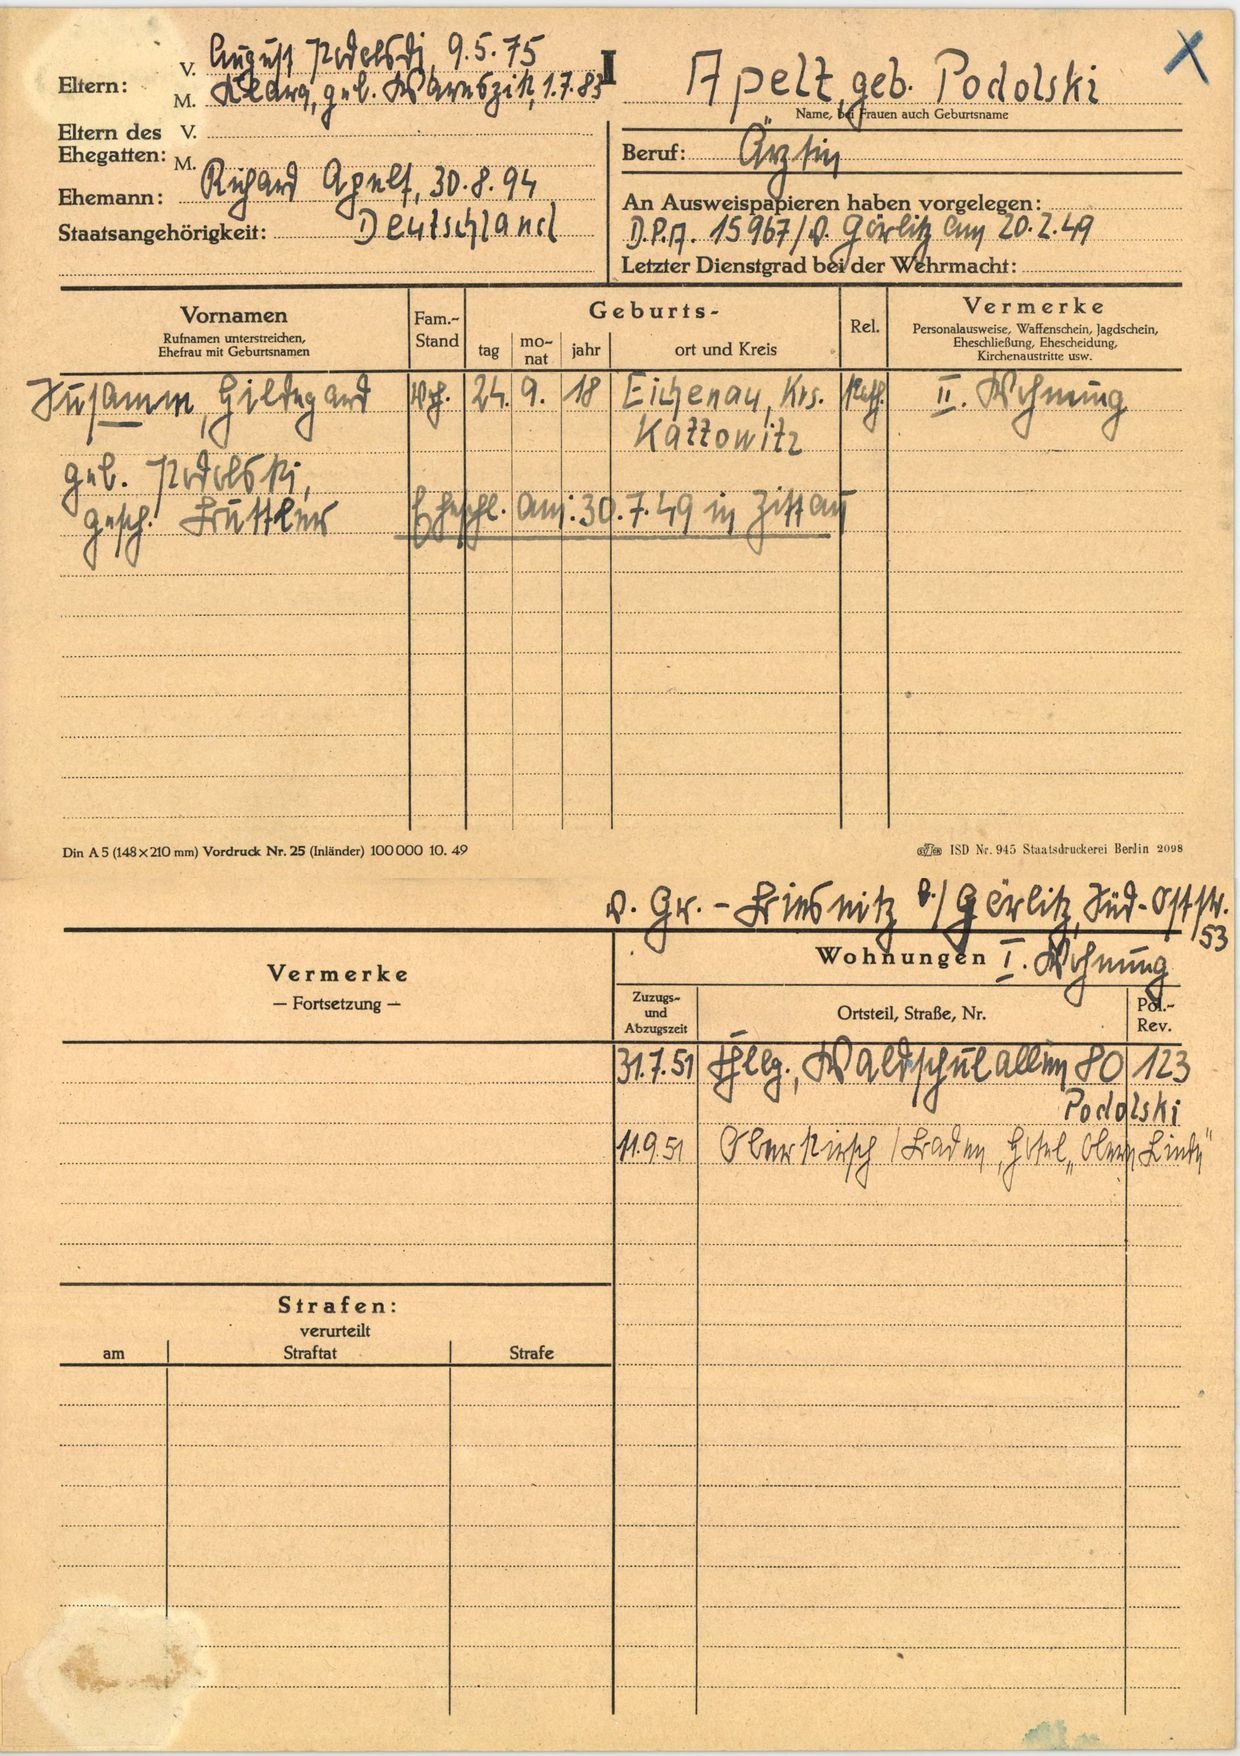
Apelt, geb. Podolski